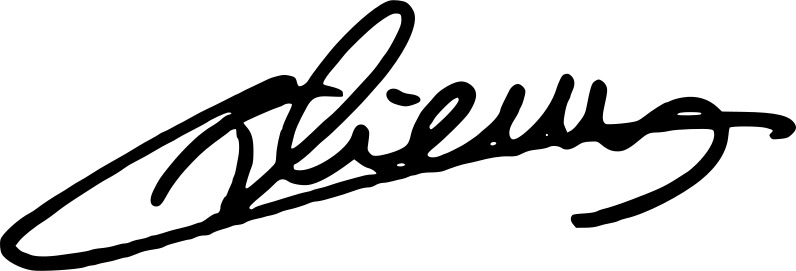
Signature of: nicolas thierry